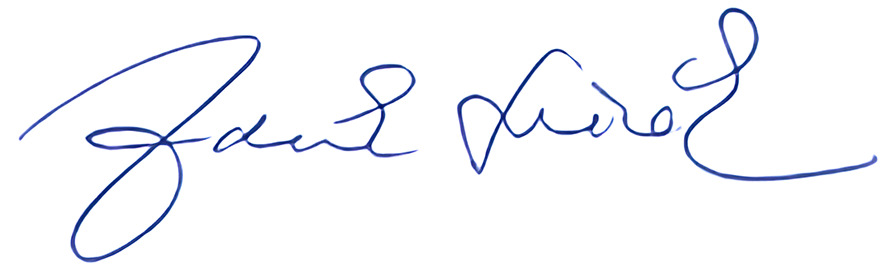
Signature of: zdeněk svěrák